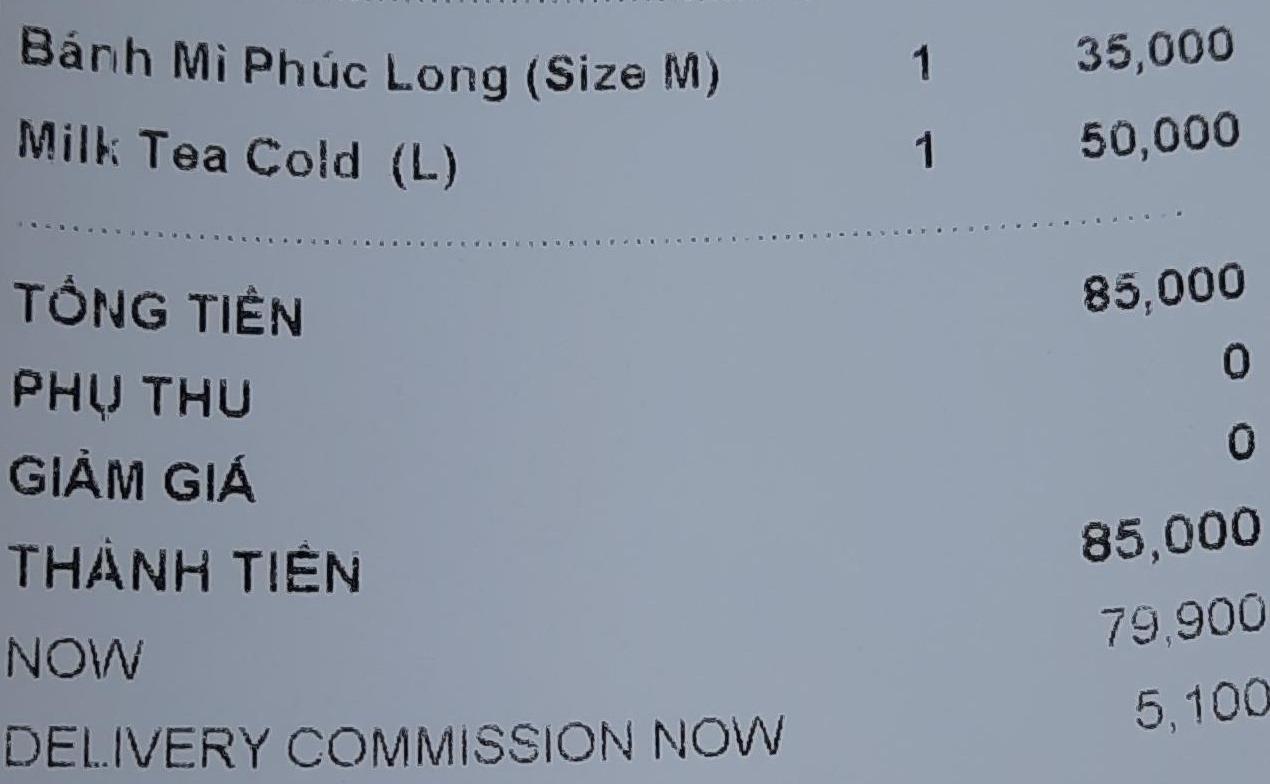
<table>
<tr>
<td>Bánh Mì Phúc Long (Size M)</td>
<td>1</td>
<td>35,000</td>
</tr>
<tr>
<td>Milk Tea Cold (L)</td>
<td>1</td>
<td>50,000</td>
</tr>
</table>

TỔNG TIỀN 85,000
PHỤ THU 0
GIẢM GIÁ 0
THÀNH TIỀN 85,000
NOW 79,900
DELIVERY COMMISSION NOW 5,100